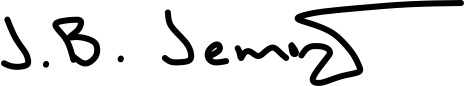
Signature of: j b jennings